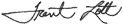
Signature of: trent lott